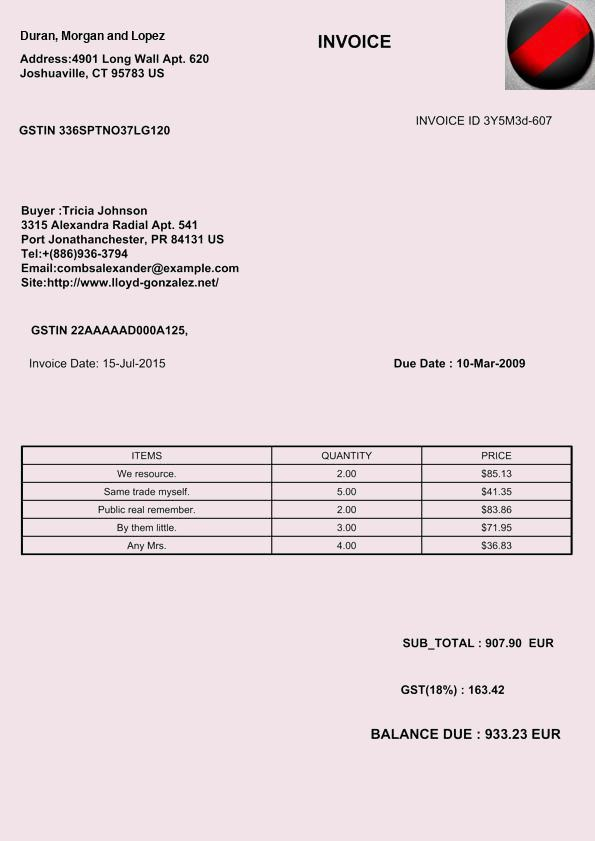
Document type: Invoice